Patient: Male, age 88
An 88 year-old gentleman with good performance status, presented to clinic with chronic cough. A computed tomography (CT) scan of his thorax revealed a 5.3 x 4.7 x 5.7 cm left lower lobe mass with abrupt cut off at the posterior-basal segment of the left lower lobe (Fig. 1). He underwent bronchoscopy with radial endobronchial ultrasound (EBUS)- guided TBLB via a transoral route under moderate sedation with intravenous midazolam and fentanyl. A concentric heterogenous lesion with hyperechoic dots was identified on radial EBUS in the posterior-basal segment of the left lower lobe (Fig. 2). No visible endobronchial lesions or stenosis were seen. Forcep biopsies were performed under fluoroscopy to obtain 8 tissue samples. Post-procedure chest radiograph did not reveal any pneumothorax and he was discharged home. Histology of his lung mass confirmed lung adenocarcinoma with epidermal growth factor receptor (EGFR) exon-19 mutation detected.
He was admitted 6 days after his procedure, with symptoms of fever and cough that started since his bronchoscopy. Chest radiograph showed a new left lower lobe lung collapse with left pleural effusion. He was commenced on empirical intravenous antibiotics. CT scan of his thorax, abdomen and pelvis revealed an interval development of a moderate left pleural effusion with abscess formation within the lung mass (Fig. 1). In addition, a liver lesion consistent with metastatic disease was seen. Bedside ultrasound confirmed a left loculated pleural effusion, which was drained. Pleural studies showed an exudative picture based on Light's criteria with no cell count predominance, and cytology did not reveal any malignant cells. Pleural fluid cultures grew Streptococcus anginosus. Peripheral blood cultures were negative for any bacterial growth. A dental review showed no signs of abscess or dental infections. Our patient subsequently opted for prolonged antibiotic therapy and pleural drainage, and declined intrapleural fibrinolysis or surgical decortication in view of his advanced age. He made a full recovery following a 6 week course of Augmentin. Erlotinib was commenced prior to discharge for stage 4 lung adenocarcinoma.
Keywords: empyema, lung abscess, transbronchial lung biopsy
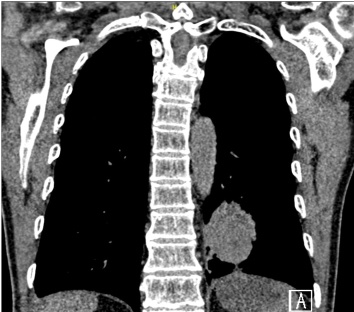
Image caption: Coronal CT images of the left lower lobe lung mass pre-bronchoscopy , and.